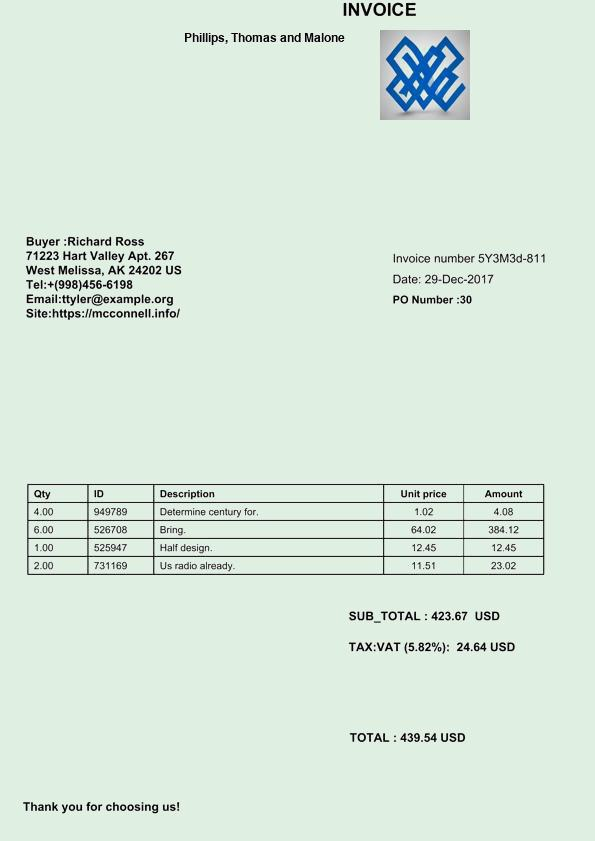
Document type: Invoice